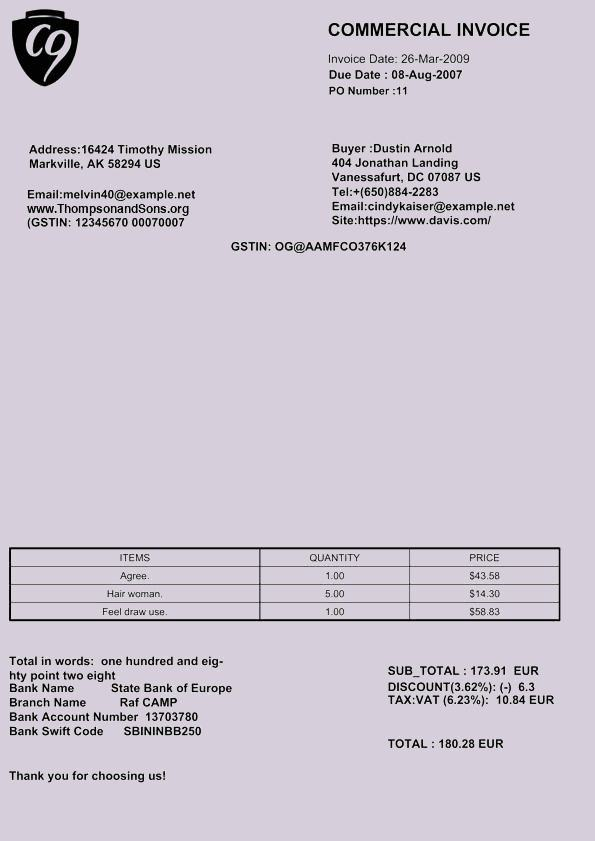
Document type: Invoice